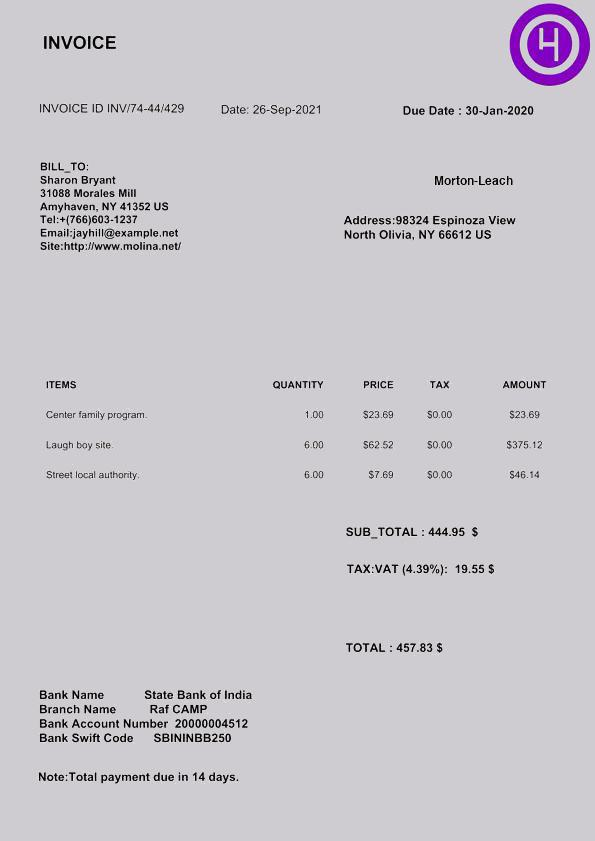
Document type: Invoice